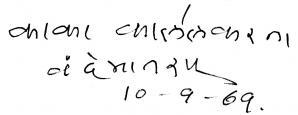
Signature of: kaka kalelkar